Question: What are the imaging findings?
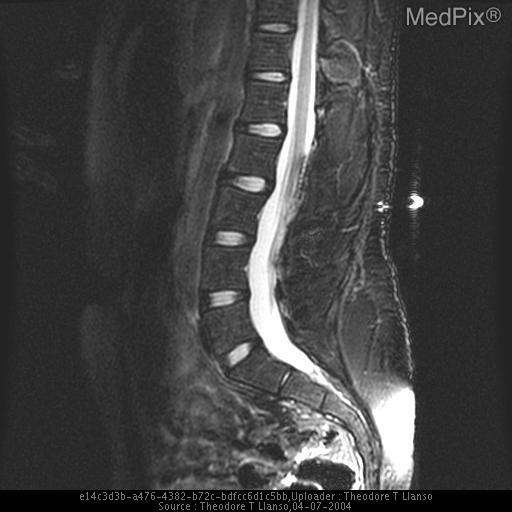
Answer: The imaging shows Lipoma at level L2 and Filum terminale.
Cord rotated with fibrous band posteriorly at L2-3. A lipoma with chemical shift artifact and fibrous attachment to cord is present at L23 along with a second lipoma of the filum terminale..